Question: What appears to be the issue?
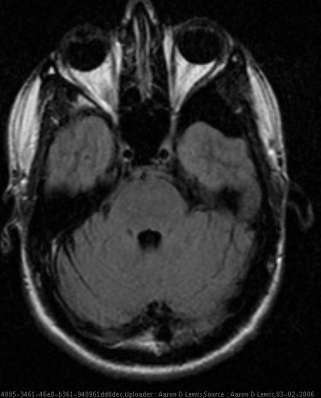
Answer: The findings suggest MRI for Internal Auditory Canal
1.  Incidentally noted anterior left temporal fossa arachnoid cyst.
2.  No evidence of retrocochlear or temporal bone-based pathology.
3.  Sinusitis within both maxillary sinuses as well as fluid within the left mastoid air cells.. Cystic lesion anterior to the left temporal lobe, measuring about 3.0 x 3.0 x 3.5 cm, which follows signal characteristics of CSF on all sequences and is consistent with an arachnoid cyst.. The patient might have a history of 27 year old man with bilateral hearing loss after surgical removal of a PE tube stuck behind his left TM.  He underwent an MRI of the internal auditory canals for further follow up..